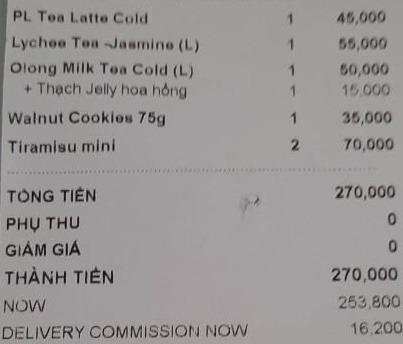
<table>
<tr>
<td>PL Tea Latte Cold</td>
<td>1</td>
<td>45,000</td>
</tr>
<tr>
<td>Lychee Tea Jasmine (L)</td>
<td>1</td>
<td>55,000</td>
</tr>
<tr>
<td>Olong Milk Tea Cold (L)</td>
<td>1</td>
<td>50,000</td>
</tr>
<tr>
<td>+ Thạch Jelly hoa hồng</td>
<td>1</td>
<td>15,000</td>
</tr>
<tr>
<td>Walnut Cookies 75g</td>
<td>1</td>
<td>35,000</td>
</tr>
<tr>
<td>Tiramisu mini</td>
<td>2</td>
<td>70,000</td>
</tr>
</table>

TỔNG TIỀN 270,000
PHỤ THU 0
GIẢM GIÁ 0
THÀNH TIỀN 270,000
NOW 253,800
DELIVERY COMMISSION NOW 16,200